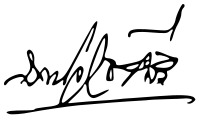
Signature of: phraya manawaratchasewi plot wichian na songkhla